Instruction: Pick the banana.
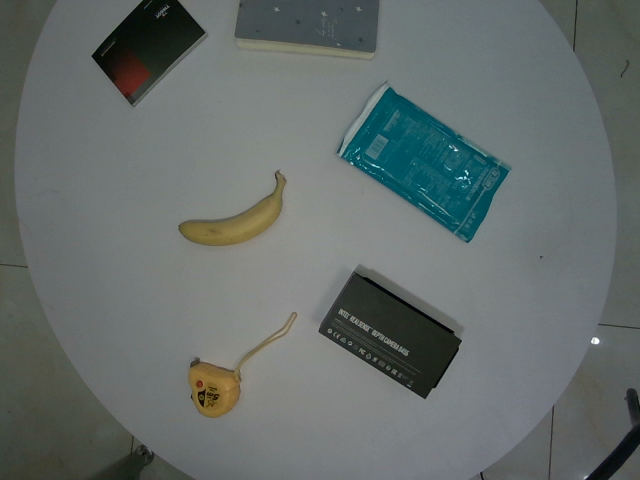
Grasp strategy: vertical